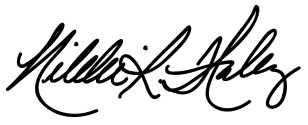
Signature of: nikki haley